Question: Describe the condition in detail:
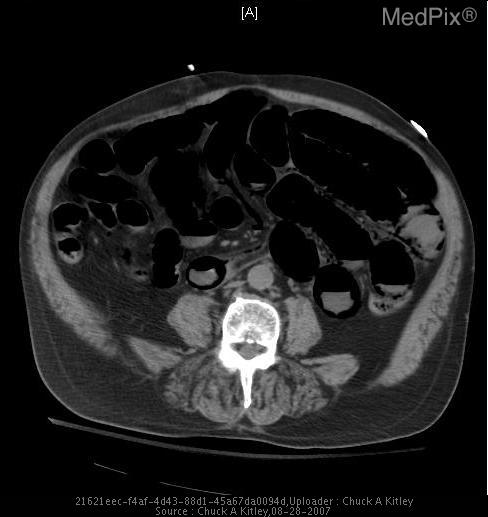
Answer: The disease is discussed as: Portal venous gas is usually due to an extension of air within the mesenteric venous system and associated bowel, or pneumatosis intestinalis. Pneumatosis intestinalis occurs in two distinct forms, primary (15%) and secondary (85%). Primary penumatosis occurs as an idiopathic entity secondary to formation of thin walled cysts within the submucosa of the bowel wall. Secondary pneumatosis is generally related to disease of the bowel wall, or may occur secondary to pulmonary disease.

Disruption of the normal mucosa by infection, trauma, ischemia/necrosis, surgery, or secondary to medication allows air to move into the submucosal spaces, where it tracks peripherally around the bowel wall. If enough air is collected within the bowel wall, it eventually spills into the mesenteric venous system, and then will begin to track superiorly and fill the portal venous system.

Radiographically, pneumatosis appears as multiple thin, curvilinear lucencies surrounding the bowel lumen within the bowel wall. It will be seen within the dependant and non-dependant portions of the bowel, often outlined by adjacent fluid filling the bowel lumen. On CT, gas may be noted to fill the mesenteric vasculature, collecting and eventually spreading to the portal venous system more centrally.  If enough gas is present, air may fill the portal venous vasculature of the liver and will appear as thin linear streaks branching out towards the periphery of the liver from a central location.  Differentiating portal venous from biliary gas may be difficult on plain films, however usually portal venous gas will be seen to within 2cm of the peripheral edge of the liver, while biliary gas generally appears more centrally.  On CT, air may be followed centrally within the liver and its location determined after observing collections within the main portal vein or common bile ducts.

Radiographs will demonstrate pneumatosis and portal venous gas in approximately 2/3 of patients, however the underlying cause can often not be determine with plain films.  CT will more definitively demonstrate the extent of pneumatosis/portal venous gas, and will additionally give further clues as to the source of the problem, i.e bowel ischemia, obstruction, inflammation, etc. Once the source is identified, prompt surgical or medical treatment should be started in order to treat the underlying pathological process.